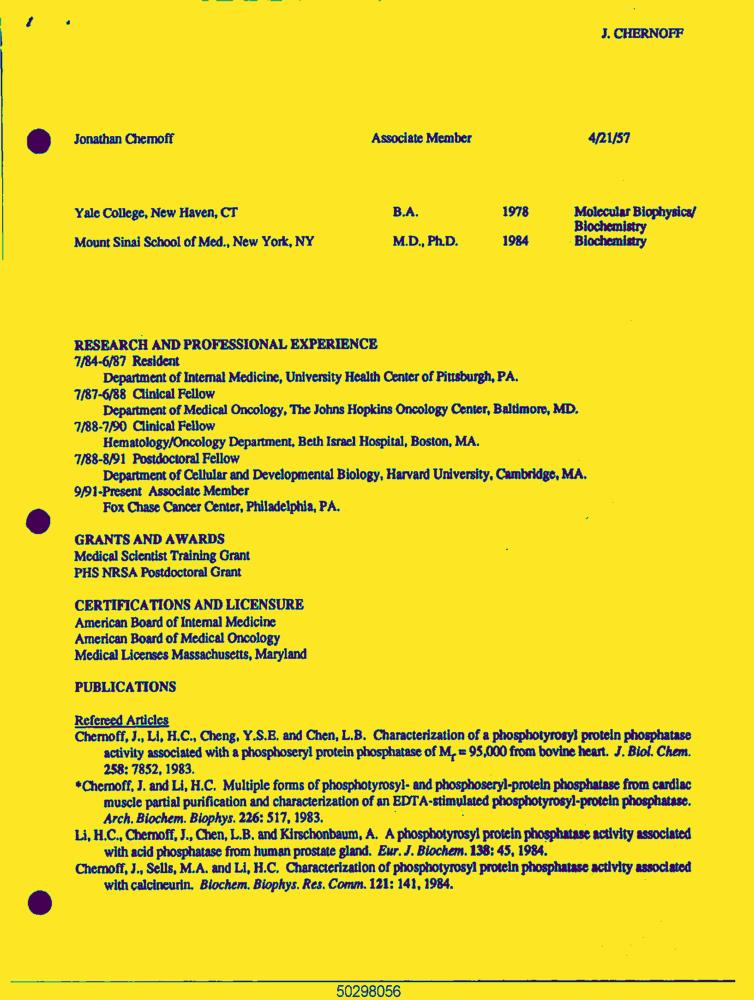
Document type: Resume-Doc